Question: What tax district, tax-rate area, or tax area code is specified in the document?
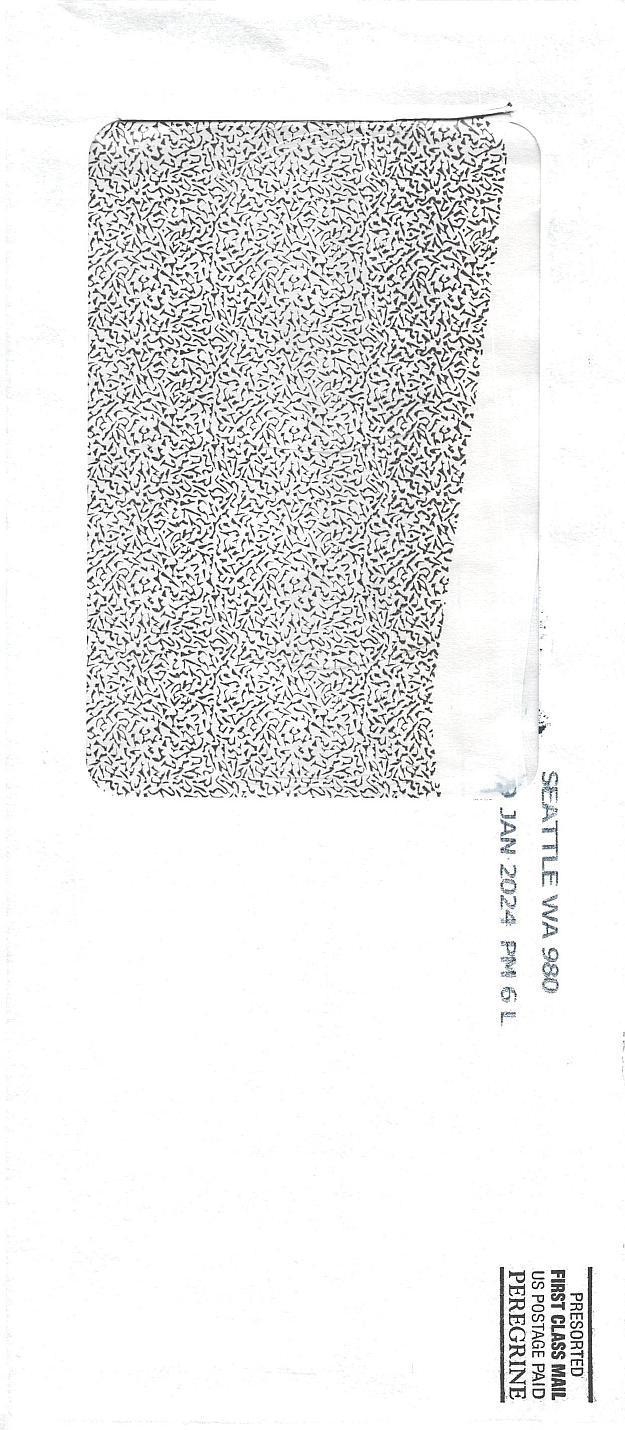
Answer: "Seattle WA 98121 P. 61"